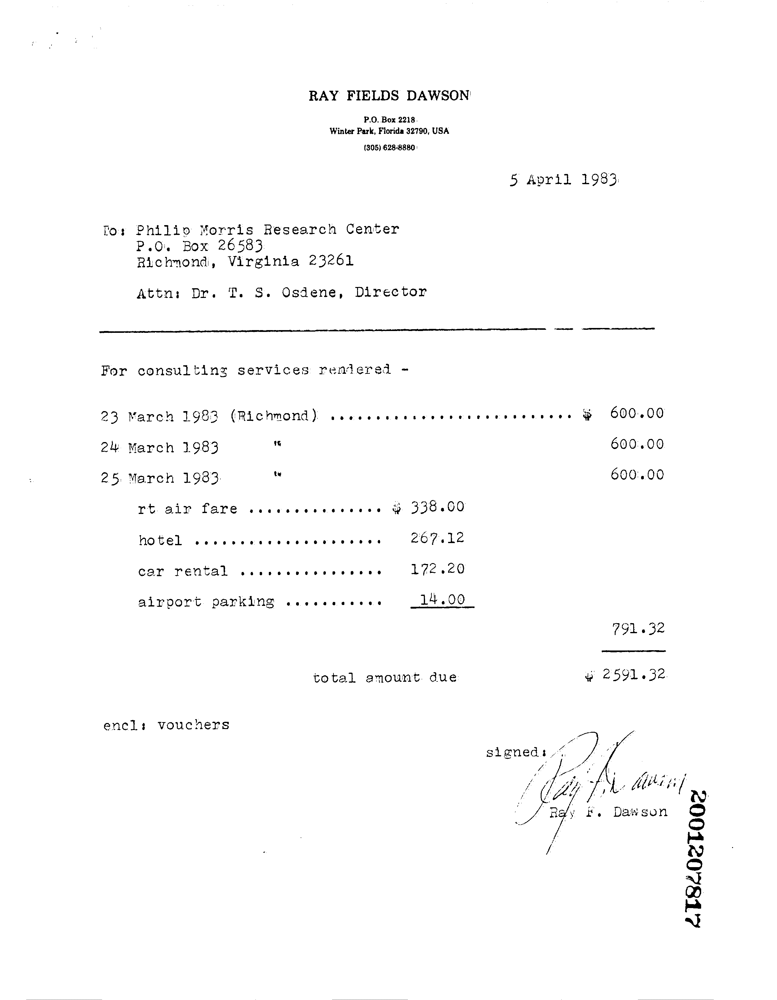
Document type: Invoice